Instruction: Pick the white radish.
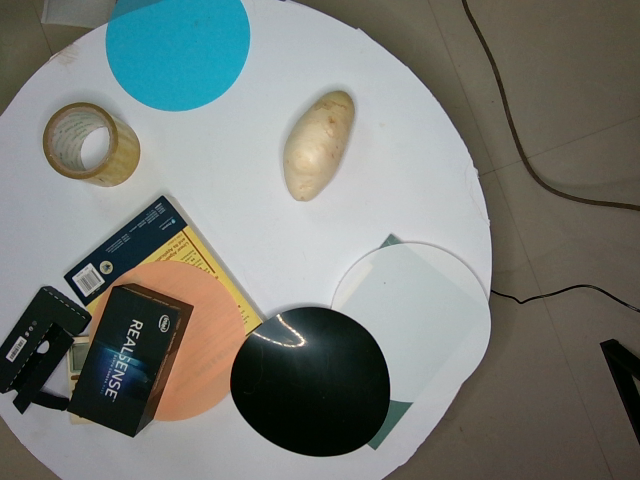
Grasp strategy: vertical